Patient: Female, age 37
We present the case of a 37-year-old female patient hospitalized in the Gastroenterology Department of the Craiova County Emergency Clinical Hospital in September 2020 for high dysphagia, odynophagia and weight loss (approximately 5kg in the last 2 months before presentation).
From the personal medical history, we noted that the patient has been known to have ileo-colonic Crohn's disease since 2007, currently in clinical remission, associating extraintestinal manifestations such as spondylitis and sacroiliitis, for which she underwent biological treatment with Infliximab combined with Azathioprine, discontinued on her own initiative about 5 years ago, subsequently treatment with Mesalazine 3g/day and Azathioprine 100mg/day, and in October 2019 was initiated biological therapy with Adalimumab, discontinued one month before the presentation due to recurrent pharyngitis.
The patient's family medical history was insignificant.
The patient complained of the onset of symptoms approximately two months before the presentation, by odynophagia, symptoms that did not yield to symptomatic medication, which is why she went to the ENT Department, where, following investigations, the diagnosis of acute erythematous angina was established, for which she subsequently received antibiotic treatment (Amoxicillin+Clavulanic Acid), with no clinical response.
Other medical examinations were performed, initially throat cultures were achieved, which highlighted the presence of Enterobacter cloacae, following antibiotic treatment with Ceftriaxone; however, the symptoms did not improve significantly.
Subsequently, tonsillar biopsies were performed, which ruled out malignancy.
In evolution, the patient's symptoms worsened, from progressive difficulty in swallowing to total high dysphagia, both for solid and liquid foods, accompanied by sialorrhea, marked physical asthenia and weight loss (approximately 5kg). The patient also stated night sweats.
At physical examination, the patient was with an affected general condition, temperature 36.9 C, underweight (Weight of 48kg, Height 164cm, body mass index of 17.85), pale and dehydrated skin and mucous membranes, morphologically intact osteo-articular system, with pain when mobilizing the pelvis and lumbar spine, positive Eriksen sign, positive Volkman sign; examination of the superficial lymph nodes system, highlights at the level of the right latero-cervical region, two oval structures, of firm consistency, immobile on deep and superficial planes, without sensitivity to palpation, with a long axis of about 1cm.
No significant pathological changes were observed on chest auscultation.
ENT examination found congested and hypertrophied palatine tonsils bilaterally and the presence of multiple gray-whitish granules, small in size, diffusely disseminated in the pharynx and larynx.
Several differential diagnoses were discussed: viral pharyngotonsillitis, bacterial pharyngotonsillitis, herpetic pharyngotonsillitis, pharyngotonsillitis in acute retro-viral syndrome, oropharyngeal candidiasis, periamygdalian abscess, retropharyngeal abscess, pharyngeal syphilis, acute or chronic laryngitis, tonsillar neoplasm, haematological diseases (agranulocytosis, acute leukemias, lymphomas).
Laboratory tests showed mild hypo-albuminemia, moderate microcytic hypochromic anemia, lymphopenia, ESR=120mm/h (N: 2-12mm/h), C-reactive protein=88.24mg/L (N: 0-5mg/L), prothrombin index=61% (N: 79-146%), INR=1.38 (Normal range between 0.8 and 1.16), the rest of the blood tests being within normal limits.
Additional biological investigations were performed: microbiological examination of pharyngeal exudate (negative for Candida spp, Staphylococcus aureus, Streptococcus pyogenes), anti-HIV antibodies 1/2 (absent), venereal disease research laboratory (VDRL) (negative); however, we found a positive result for the Koch Bacillus in the patient's sputum.
Following the changes encountered in the physical examination and the results of biological tests, it was decided to perform a computed tomography examination of the neck and chest region.
At the level of the neck we distinguished a diffuse thickening of the epiglottis, of ariepiglottic folds bilaterally, of vocal cords bilaterally, without obvious asymmetries andhomogeneous, non-specific jugular latero-cervical lymph nodes at the right postero-superior level with dimensions up to 12/7mm and up to 10/6mm at the level of the left postero-inferior triangle with the same characteristics (Figure 1).
Computed tomography of the thoracic region showed pulmonary condensation with massive cavitation at the level of the apical segment of the right upper lobe and the segments of the middle lobe; multiple nodular focal condensation areas, disseminated in both lung areas except the basal segments of the left lower lobe, with a tendency to confluence; micronodular lesions with the same arrangement; nonspecific right lower para-tracheal mediastinal adenopathy 14/7mm; without pleuro-pericardial fluid; the described appearance may argue for hematogenous disseminated tuberculous lesion (Figure 2).
Based on the information obtained from the anamnesis, physical examination and paraclinical investigations, we established the diagnosis of pulmonary tuberculosis with extrapulmonary, pharyngeal and laryngeal foci, most likely developed in the context of biological therapy with Adalimumab for Crohn's disease.
Therefore, therapy with Adalimumab was discontinued, and the patient was referred to a specialized medical unit to initiate the specific treatment.
The patient's evolution was favorable with the beginning of the tuberculostatic treatment, being discharged from the Leamna Pneumophthisiology Hospital with good general condition and improved symptoms.
Regarding the gastrointestinal pathology, the patient is still in clinical remission (one-two stools of normal consistency per day, without blood in stool), and will return for follow-up control visits, after the completion of tuberculosis-specific treatment.
Also, a clinico-biological and imaging re-evaluation of Crohn's disease will be needed in order to establish the new therapeutic approach.
Keywords: crohn's disease, adalimumab, anti-tnf-α agents, side effects, tuberculosis
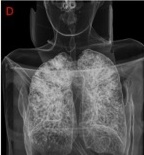
Image caption: CT thoracic region:. pulmonary window, encircled area. right upper lobe condensation area with massive cavitation, arrows. focal pulmonary condensation areas bilaterally.